Patient: Male, age 46
A 46-year-old man presented to the Emergency Department complaining of acute onset diplopia for one day, as well as worsening intermittent occipital headaches over the past 3 months. His medical history was significant for HIV/AIDS with most recent CD4 count 100 cells/muL and viral load 38,541 copies/mL, with poor adherence to his antiretroviral therapy regimen for the past 6 months. He also described occasional subjective fevers and drenching night sweats but denied dyspnea, cough, chest pain, or other respiratory symptoms. He denied known drug allergies, and his current medications were abacavir, dolutegravir, and lamivudine. He denied tobacco smoking or drug use and reported drinking 1-2 beers during the weekends. He worked as a truck driver and had trips across the Midwest and Southern regions of the US. Six days prior to admission he was discharged from another hospital, where he was hospitalized for chronic headaches. During that hospitalization, a lumbar puncture revealed a CSF with mild pleocytosis of monocytic predominance, normal CSF protein and glucose and negative Gram stain. He was treated with ampicillin, ceftriaxone and acyclovir empirically. CSF Herpes Simplex PCR was negative. Neuroimaging, including magnetic resonance imaging (MRI) and MR angiography of the brain were reported as unremarkable. His symptoms were attributed to an aseptic meningitis of probable viral etiology and he was discharged home off antimicrobials.
On arrival to our hospital, the patient was afebrile and hemodynamically stable and in no acute distress, with oxygen saturation 100% on room air. Cardiopulmonary and abdominal exam were unremarkable. Neurological examination revealed binocular diplopia with left ptosis, exotropia and inability to adduct the left eye. Laboratory exams were remarkable for mild leukopenia with white blood cell (WBC) count of 2.6 x 103/muL, absolute neutrophil count of 1.4 x 103/muL, and normocytic anemia. Transaminases were mildly elevated at ALT 63, AST 45. Initial computed tomography (CT) scan of the head without contrast was unremarkable. Despite concern for ischemic stroke, the patient was not a candidate for thrombolysis due to onset of symptoms being 24 h prior. A transthoracic echocardiogram was negative for thrombi or vegetations.
Given the history of headaches, subjective fevers, and AIDS, a lumbar puncture was performed on day 1, to assess for chronic meningitis. CSF study showed WBC of 8/muL and 13/muL red blood cells, with 88% lymphocytes and 10% monocytes. CSF protein was 45 gm/dL and glucose was 52 mg/dL. Gram stain was negative for any organisms. Also on day 1, a brain MRI revealed an acute lacunar infarct with restricted diffusion in the left paramidline midbrain, in the expected position of the oculomotor nerve nucleus (Fig. 2). At this point, studies were sent on serum and CSF to evaluate the suspected conditions in the differential diagnosis, including tuberculosis, endemic mycoses (histoplasmosis, coccidioidomycosis, blastomycosis), and syphilis. On further testing, a chest CT scan with contrast revealed bilateral numerous tiny miliary nodules of apical predominance, concerning for miliary tuberculosis versus fungal or malignant etiologies (Fig. 3). A bronchoscopy showed normal airways and the bronchoalveolar lavage (BAL) Gram stain revealed rare budding yeasts. The oculomotor nerve palsy resolved spontaneously over the next 4 days only with supportive therapy. Consecutive acid-fast bacillary sputum and BAL smears were negative. Eventually the results of serum, urine and CSF Histoplasma antigens returned as positive. Intravenous liposomal amphotericin B was initiated for disseminated histoplasmosis with CNS involvement for 6 weeks and the patient was then transitioned to oral itraconazole. He continued to have regular follow-ups at the infectious disease clinic after a year of treatment and had no relapses to date.
Keywords: acquired immunodeficiency syndrome, central nervous system, fungal lung diseases, hiv, lacunar stroke, mycoses, stroke, vasculitis
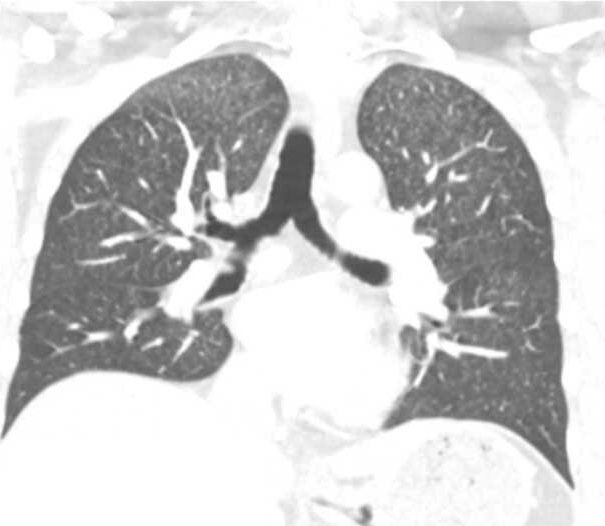
Image caption: Chest CT scan with contrast revealing bilateral micronodules predominantly in the upper lung fields in a "miliary pattern" (coronal view).